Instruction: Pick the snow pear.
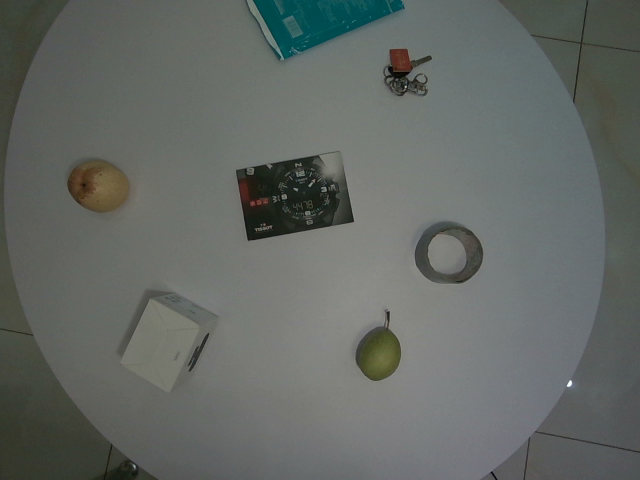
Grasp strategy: vertical